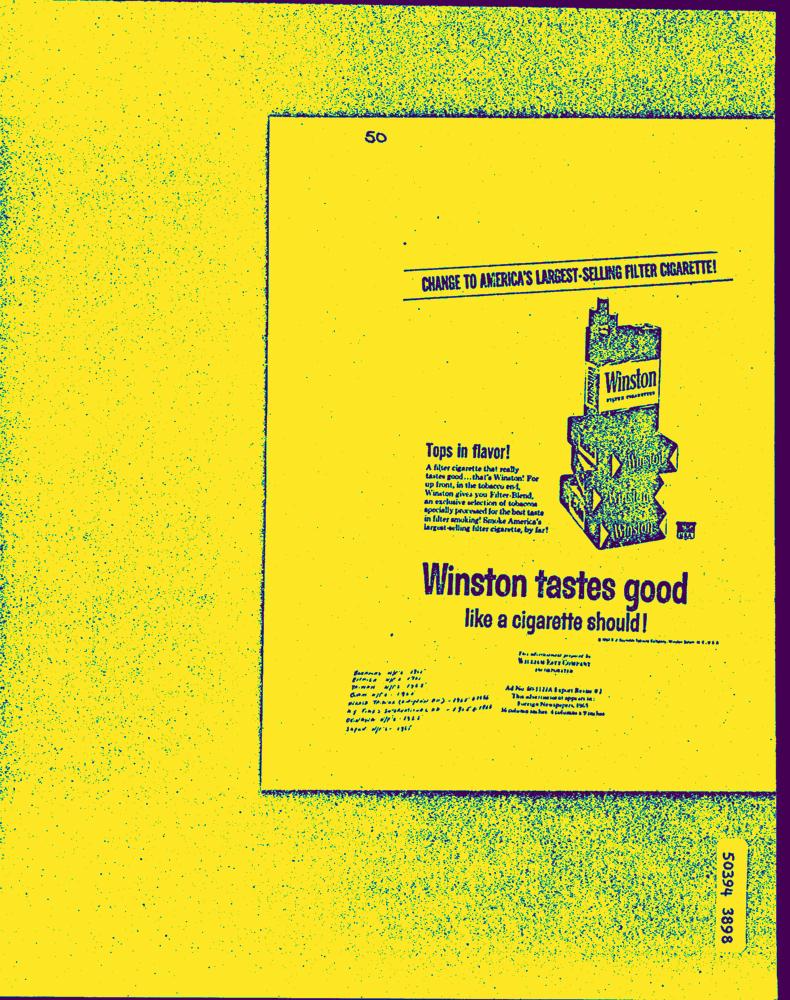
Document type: AD